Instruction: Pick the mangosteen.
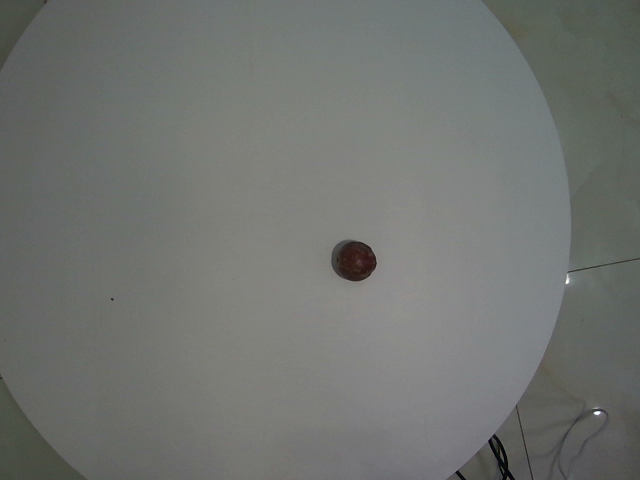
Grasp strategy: vertical